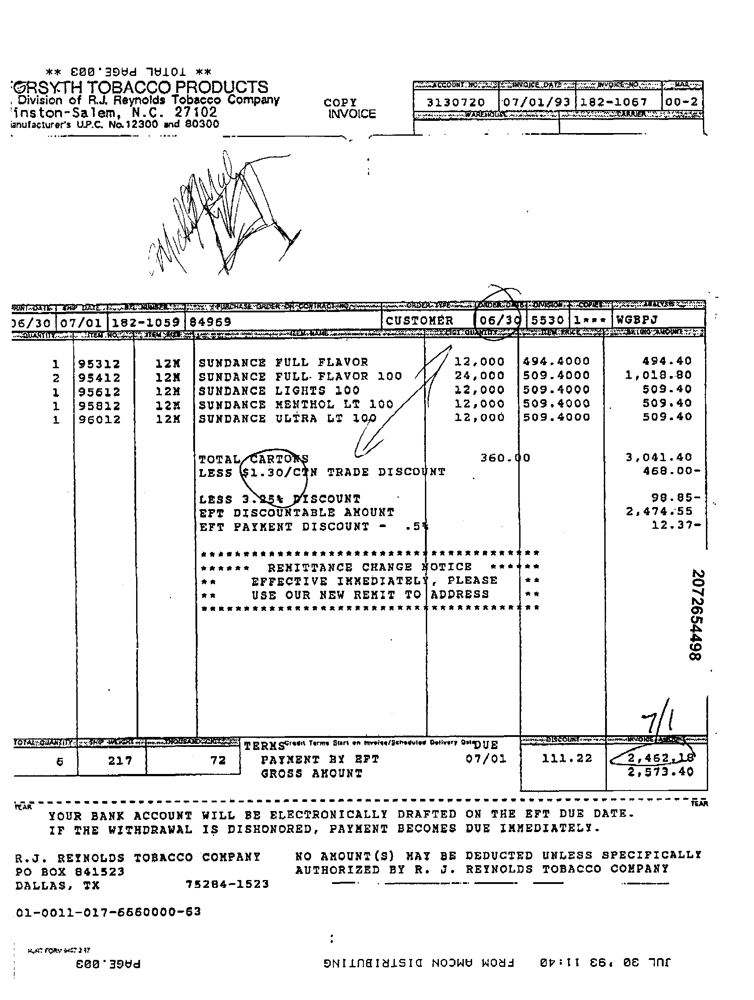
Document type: Invoice